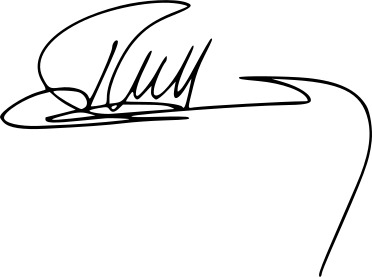
Signature of: rafael grossi